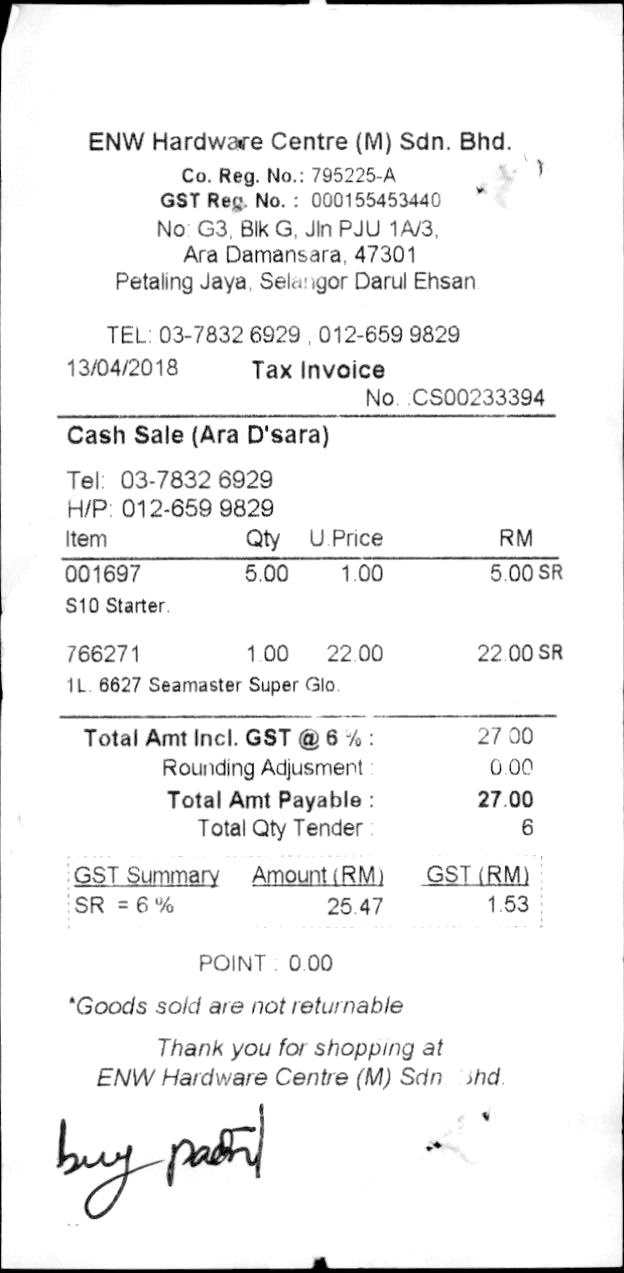
ENW HARDWARE CENTRE (M) SDN. BHD.
CO. REG. NO.: 795225-A
GST REG. NO. : 000155453440
NO: G3, BLK G, JLN PJU 1A/3,
ARA DAMANSARA, 47301
PETALING JAYA, SELANGOR DARUL EHSAN.
TEL: 03-7832 6929 , 012-659 9829
13/04/2018
TAX INVOICE
NO. :CS00233394
CASH SALE (ARA D'SARA)
TEL: 03-7832 6929
H/P: 012-659 9829
ITEM
QTY
U.PRICE
RM
001697
5.00
1.00
5.00 SR
S10 STARTER.
766271
1.00
22.00
22.00 SR
1L
6627 SEAMASTER SUPER GLO.
TOTAL AMT INCL. GST @ 6 % :
27.00
ROUNDING ADJUSMENT :
0.00
TOTAL AMT PAYABLE :
27.00
TOTAL QTY TENDER :
6
GST SUMMARY
AMOUNT (RM)
GST (RM)
SR = 6 %
25.47
1.53
POINT : 0.00
*GOODS SOLD ARE NOT RETURNABLE
THANK YOU FOR SHOPPING AT
ENW HARDWARE CENTRE (M) SDN BHD.